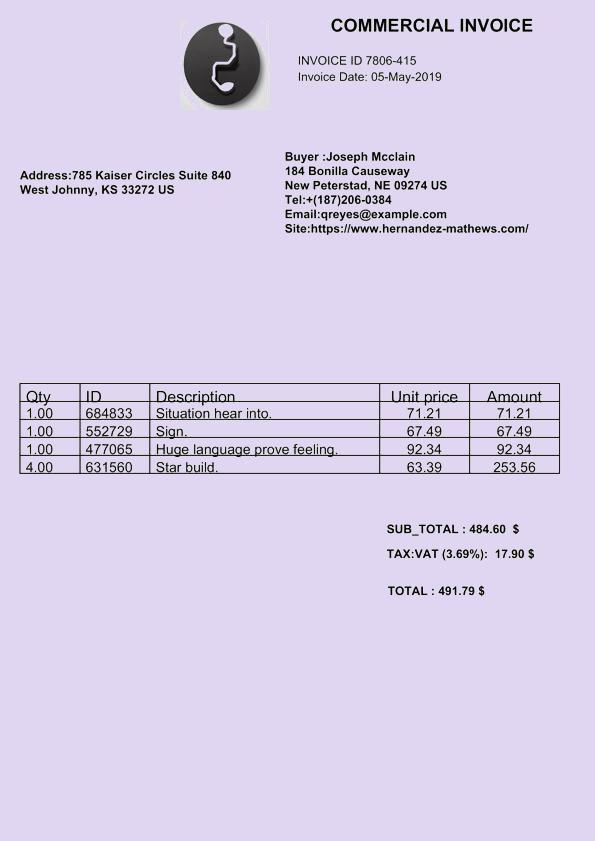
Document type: Invoice